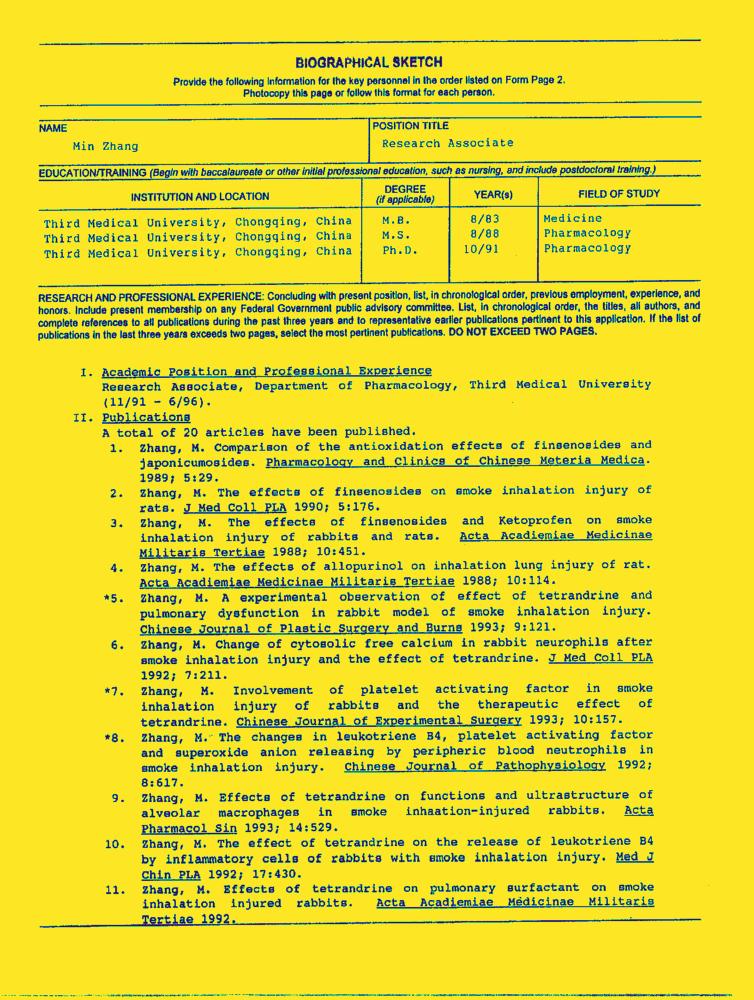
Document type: Resume-Doc